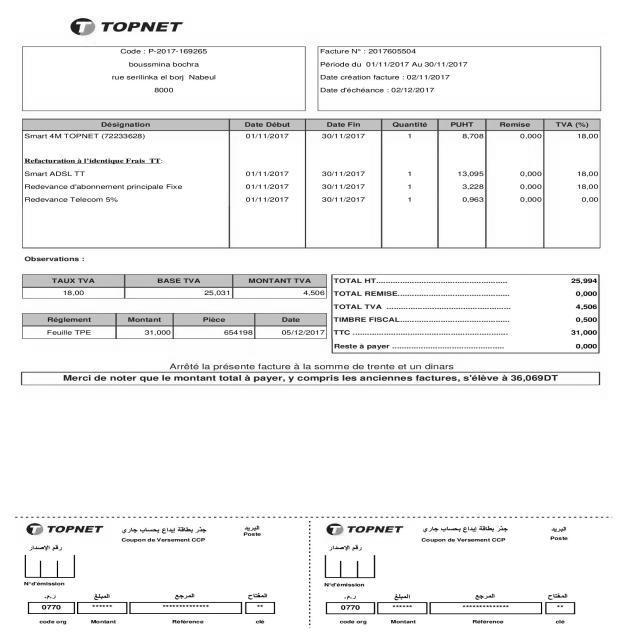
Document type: Invoice